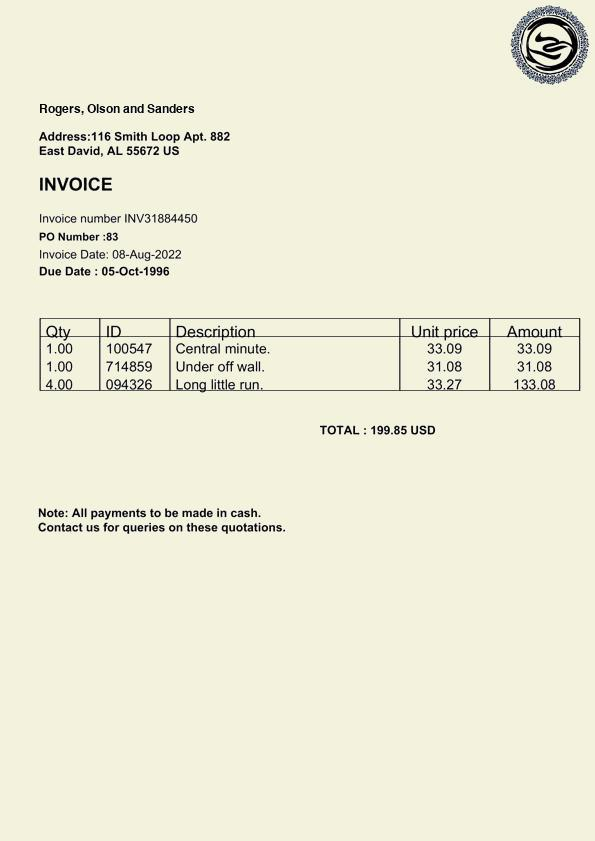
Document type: Invoice